Question: Talk about the condition:
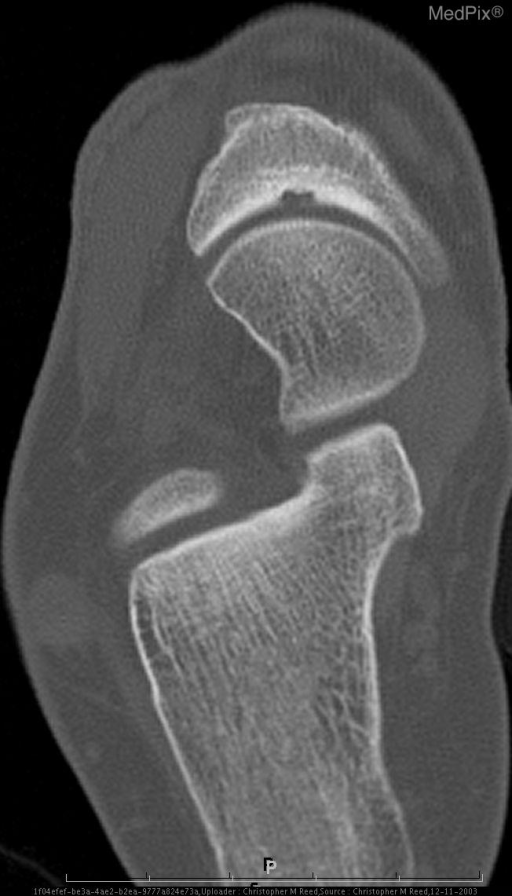
Answer: The disease is discussed as: Osteochondritis dissecans is the traditional term used to describe osteochondral fracture. The osteochondral fragment may remain in situ or partially or completely detached from its origin, forming a loose body. Osteochondritis dissecans has been described in a variety of bones. The ankle accounts for 4% of all cases of OCD and the tarsal navicular bone is rarely involved. Most commonly, ankle OCD’s are seen in the talar dome.